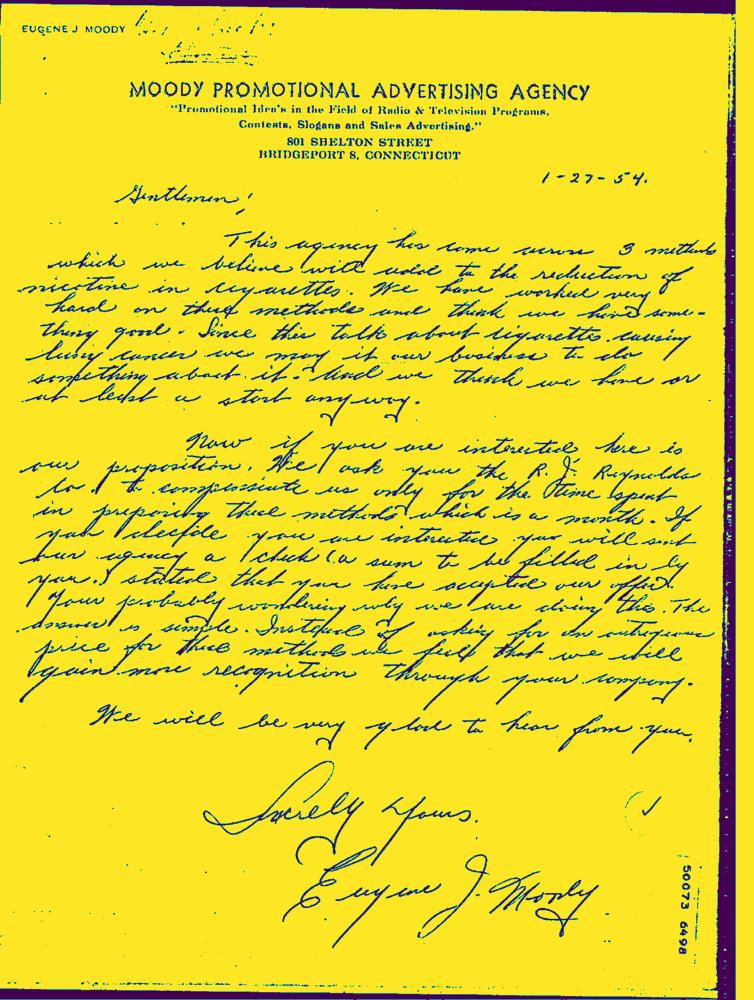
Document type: Hand-Written